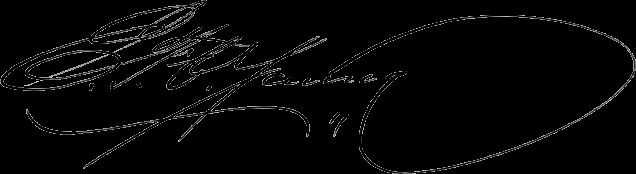
Signature of: edward faitoute condict young